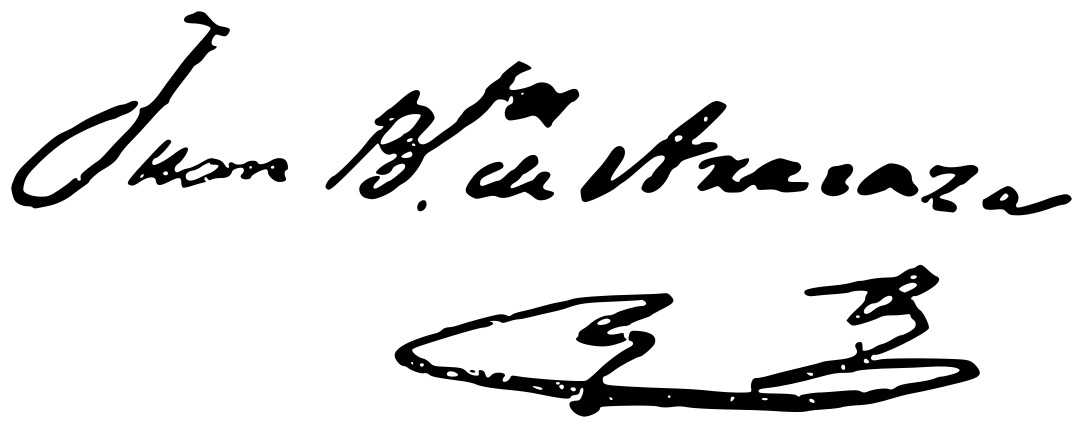
Signature of: juan bautista arriaza